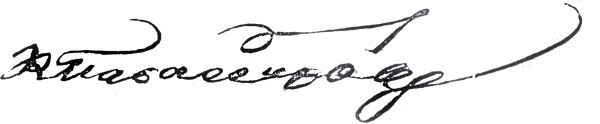
Signature of: konstantinos paparrigopoulos